Question: What was observed in the imaging?
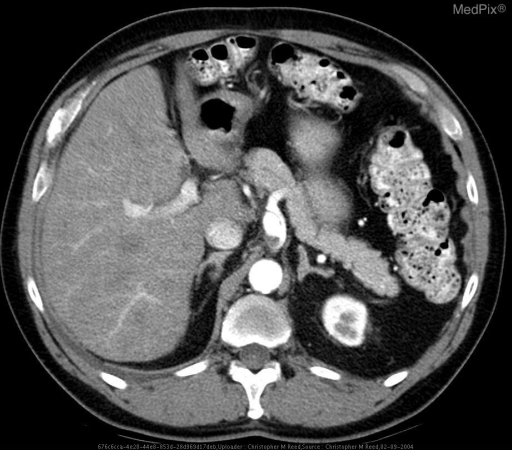
Answer: The imaging shows Axial and reconstructed sagittal contrast enhanced CT of the abdomen demonstrates focal proximal fusiform dilatation of the celiac artery with partially occluding soft tissue density intraluminal thrombus. Contrast enhanced CT of the abdomen showing aneurysm of proximal celiac artery..